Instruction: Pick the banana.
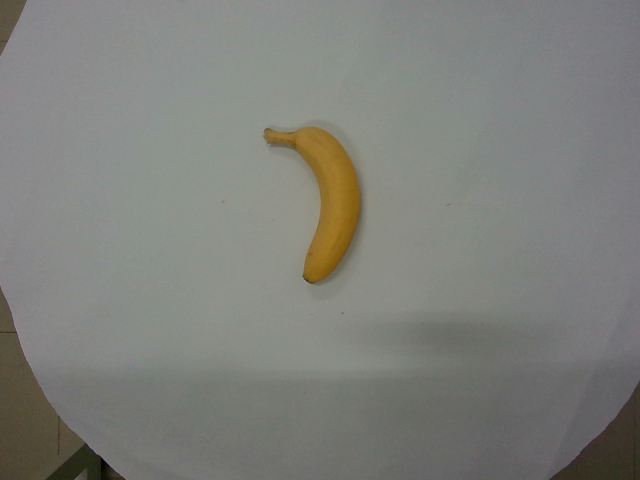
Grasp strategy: vertical